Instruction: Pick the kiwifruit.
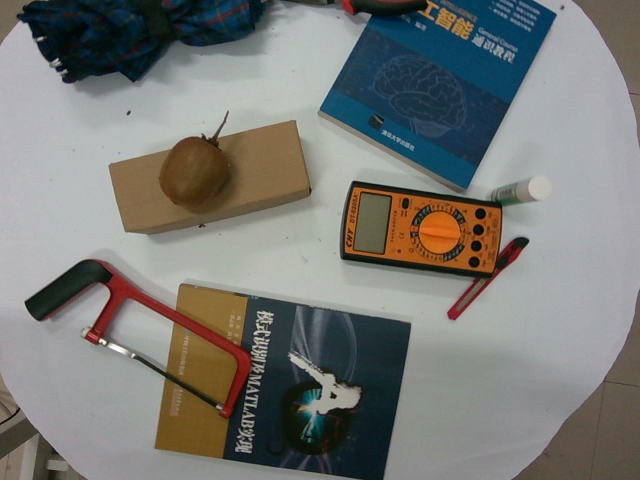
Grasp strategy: vertical